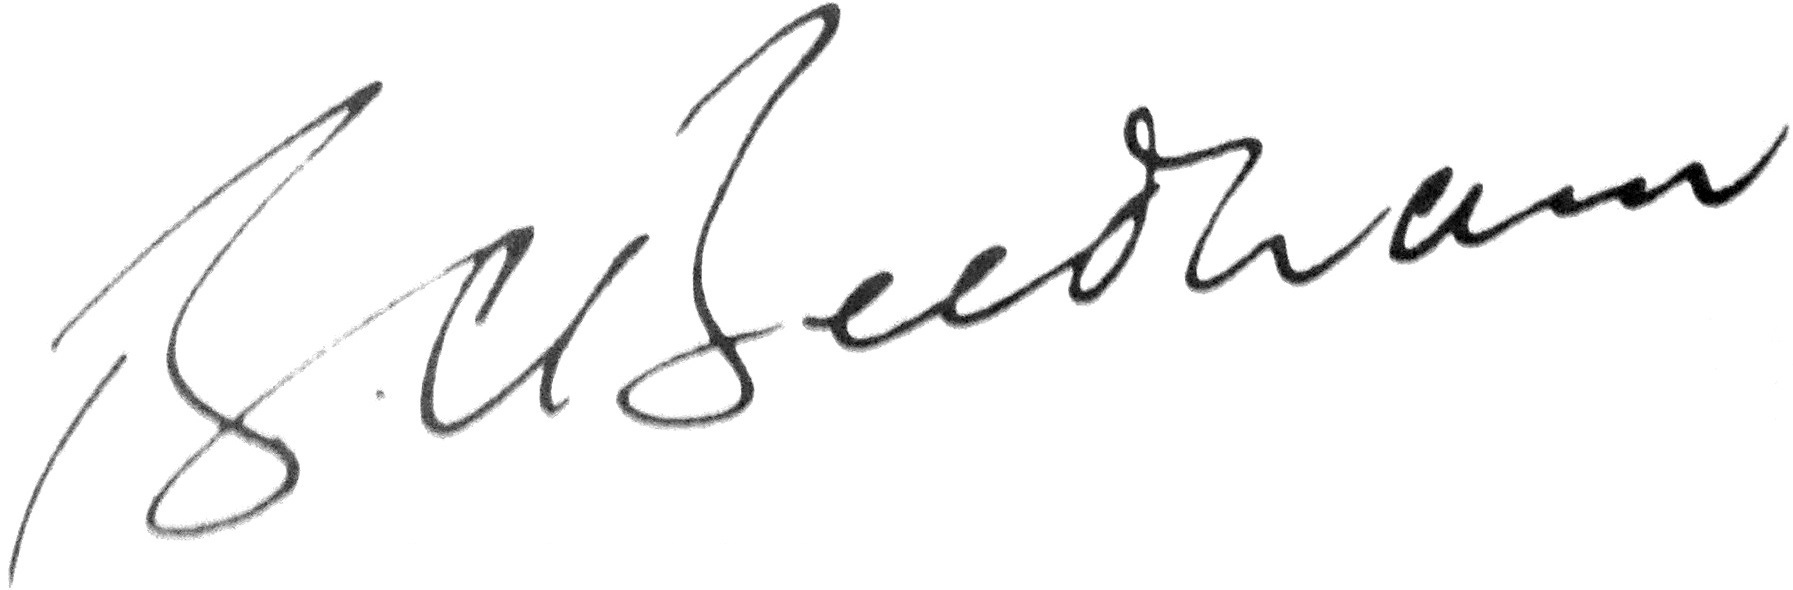
Signature of: bruce beetham